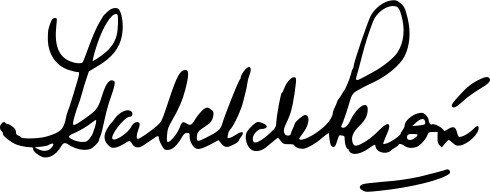
Signature of: isabel martínez de perón